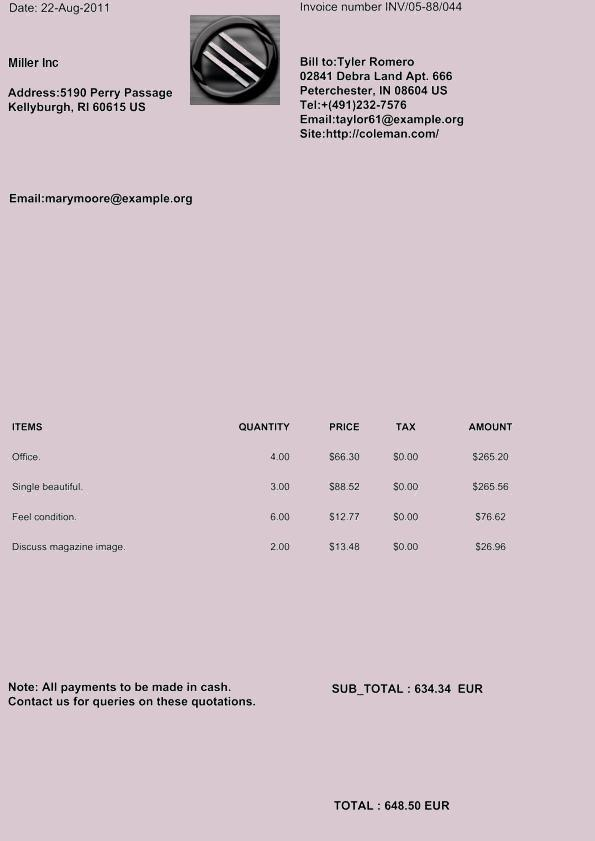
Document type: Invoice